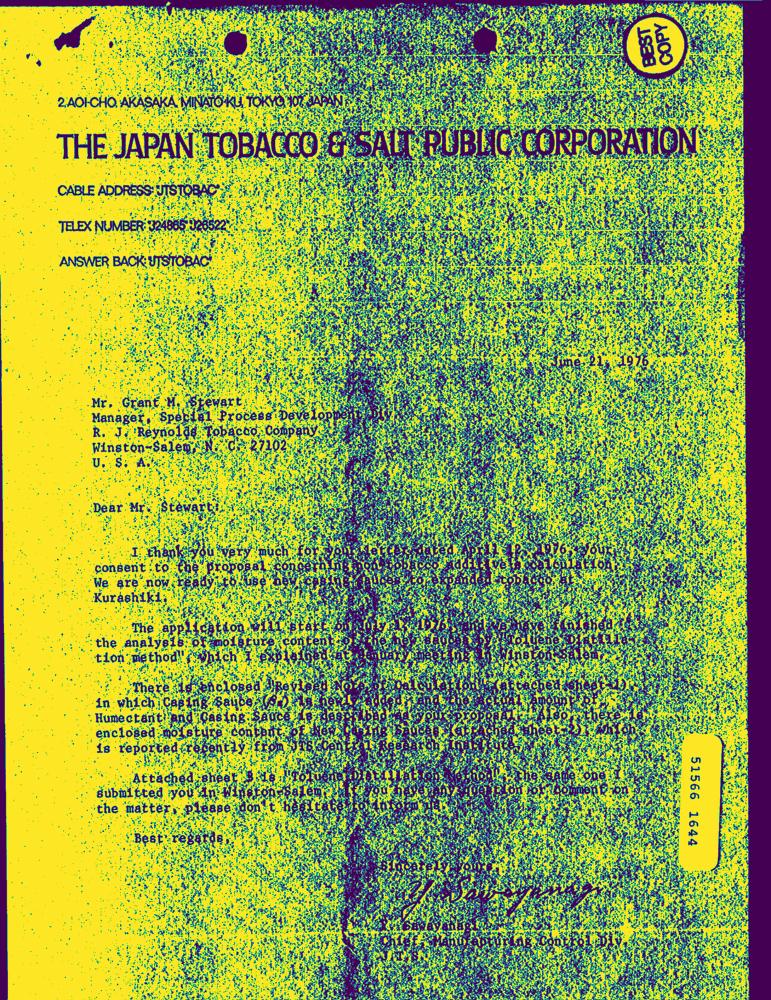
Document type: Letter-Doc